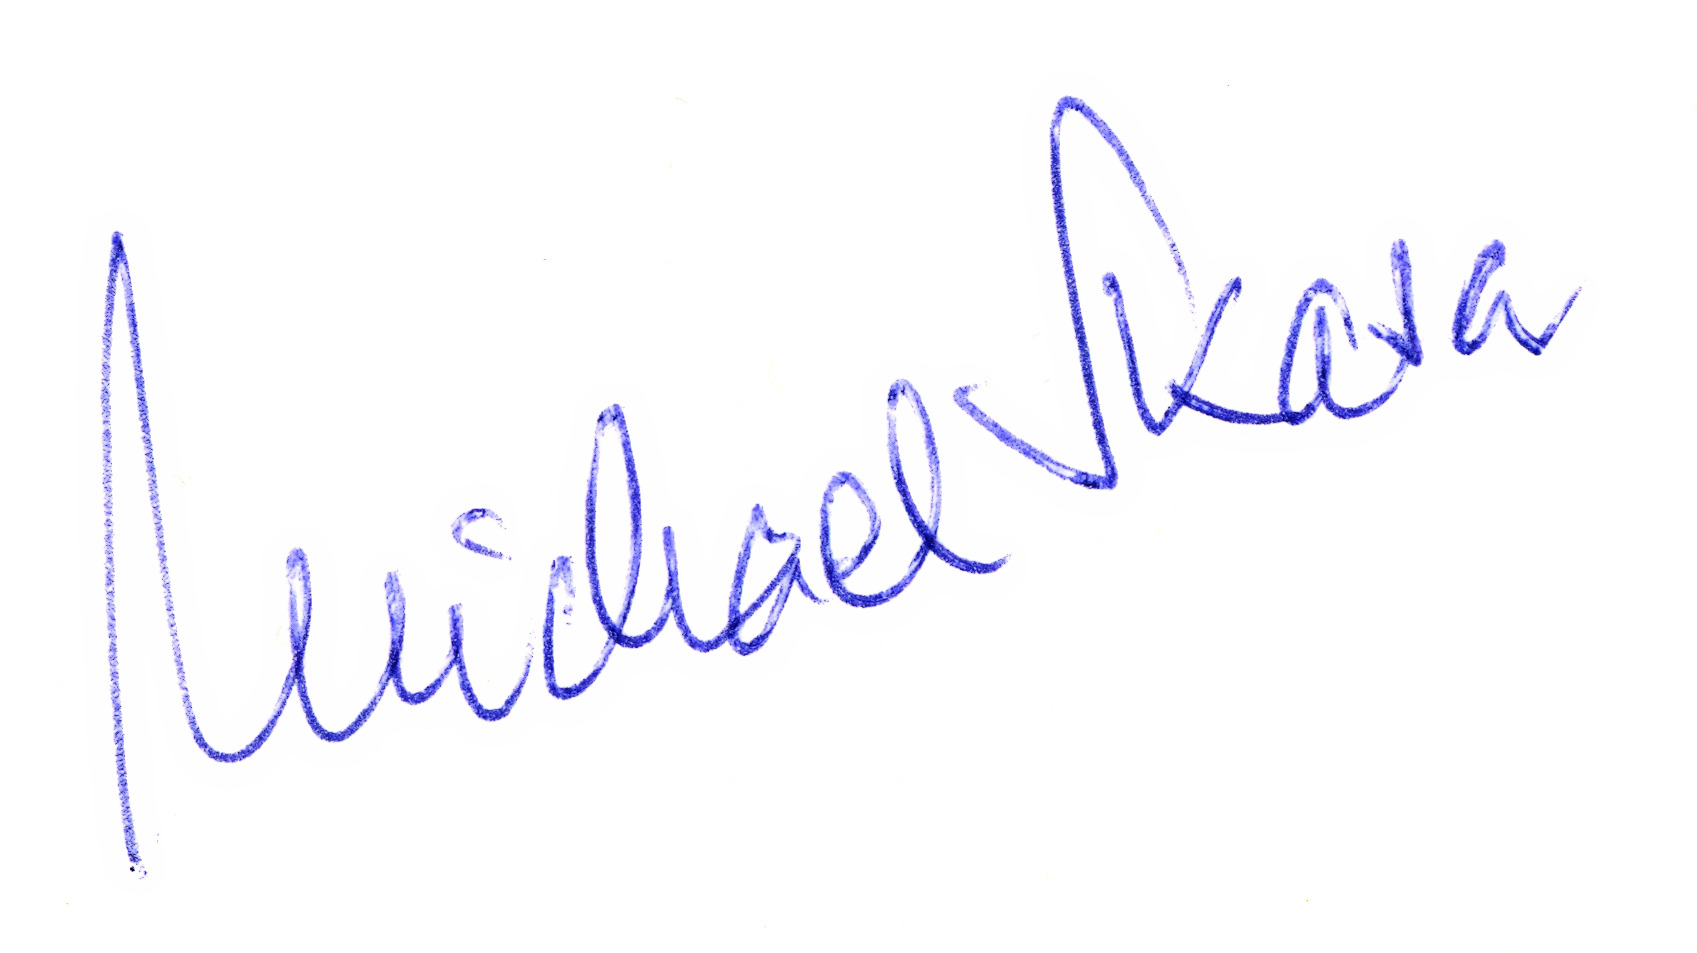
Signature of: michael skasa